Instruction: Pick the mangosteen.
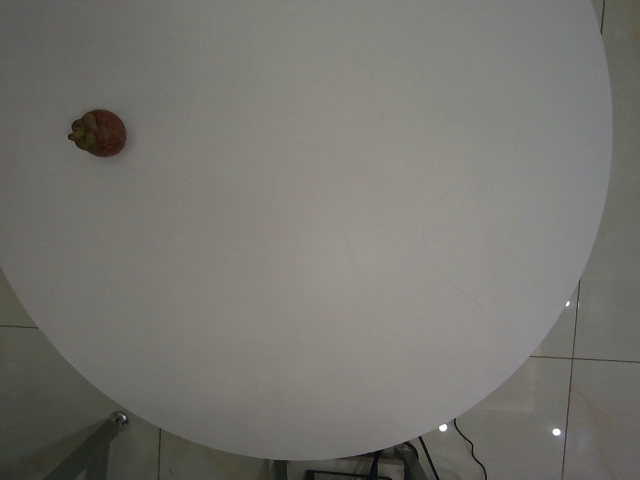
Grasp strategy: vertical